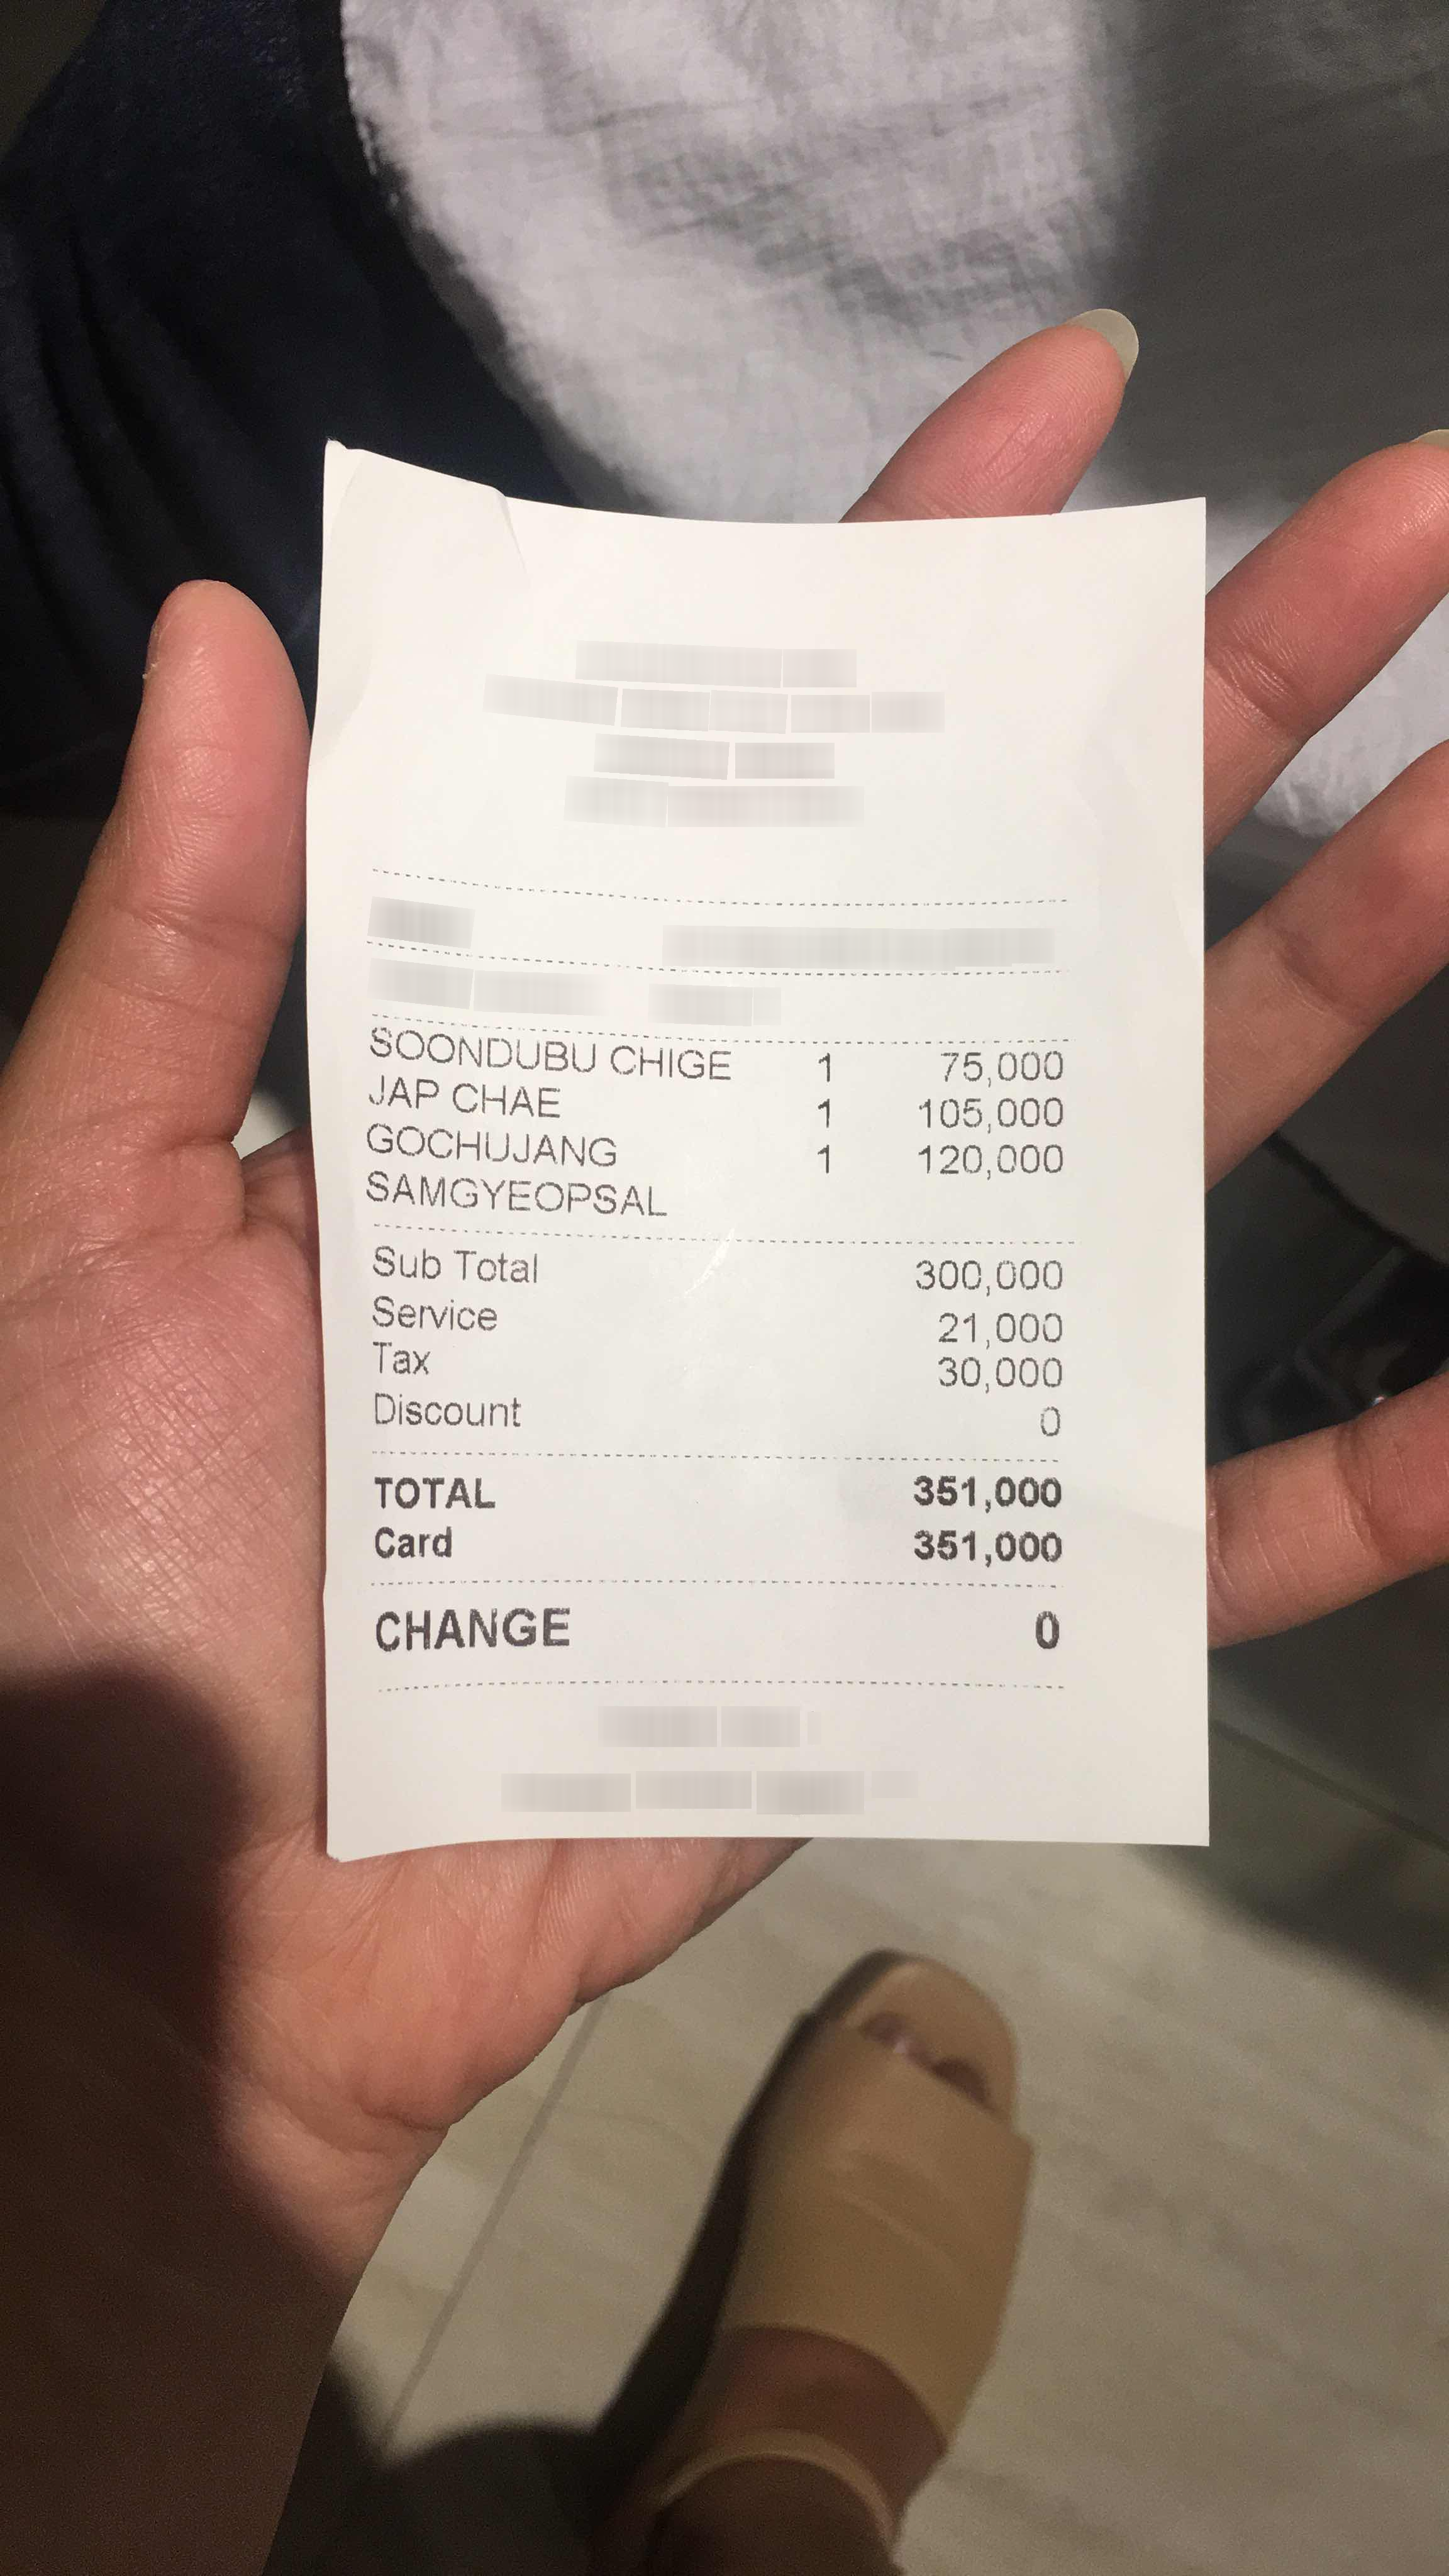
Number of items: 3
Subtotal: 300,000
Service charge: 21,000
Tax: 30,000
Total: 351,000
OCR text regions:
text: 1
text: SOONDUBU
text: CHIGE
text: 75,000
text: 1
text: JAP
text: CHAE
text: 105,000
text: Sub
text: Total
text: 300,000
text: Service
text: 21,000
text: Tax
text: 30,000
text: Discount
text: 0
text: TOTAL
text: 351,000
text: Card
text: 351,000
text: CHANGE
text: 0
text: 1
text: GOCHUJANG
text: SAMGYEOPSAL
text: 120,000